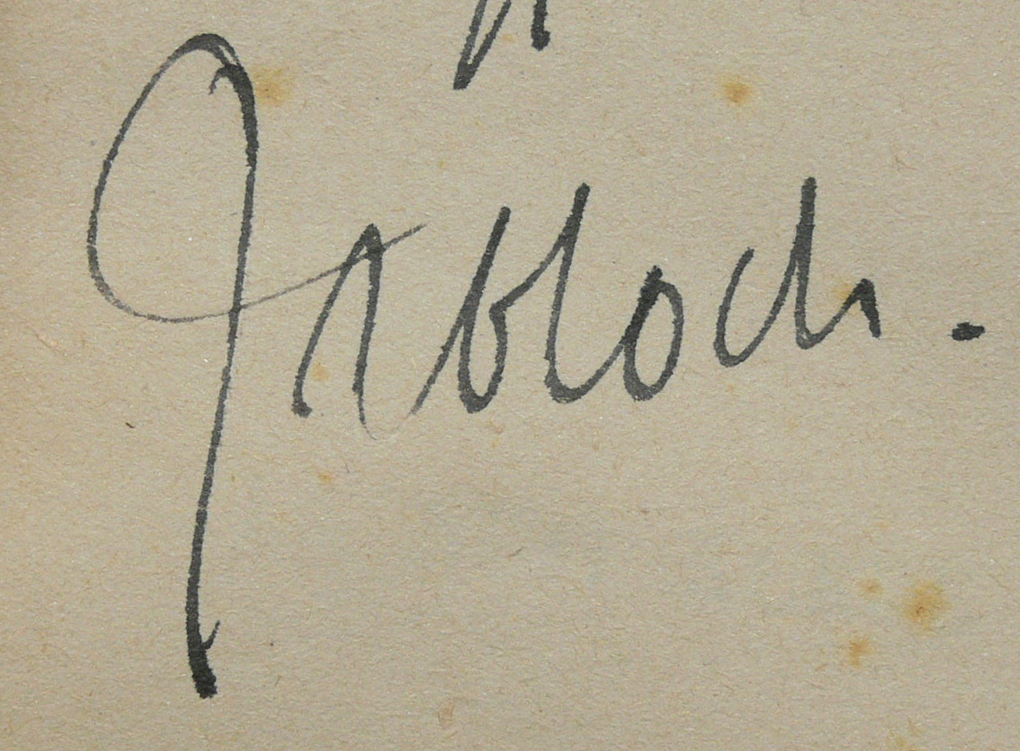
Signature of: jean richard bloch